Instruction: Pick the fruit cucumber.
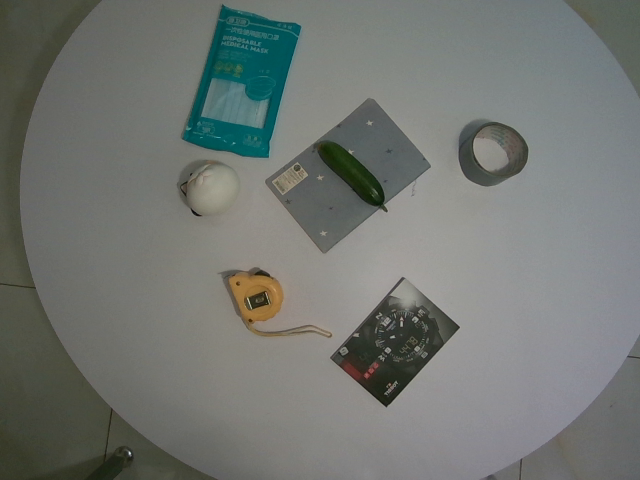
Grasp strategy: vertical